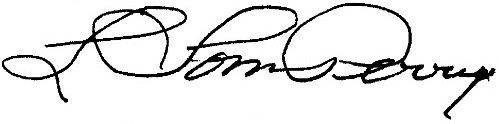
Signature of: l tom perry